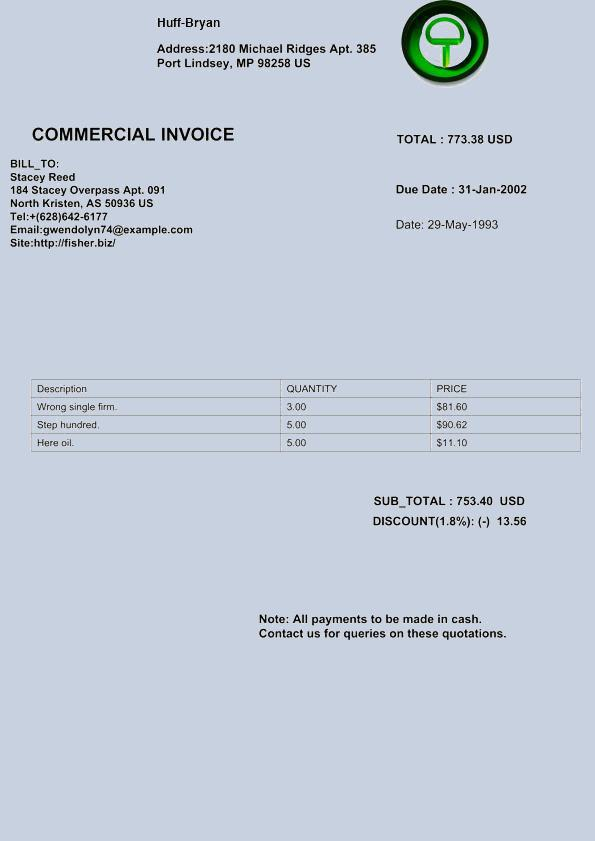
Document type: Invoice